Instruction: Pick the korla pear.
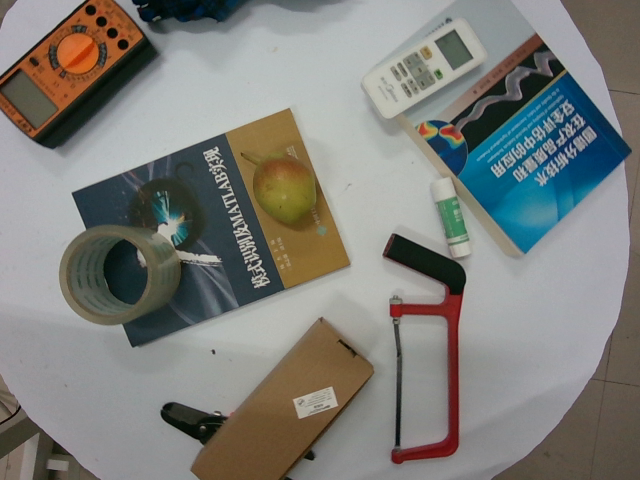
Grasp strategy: vertical